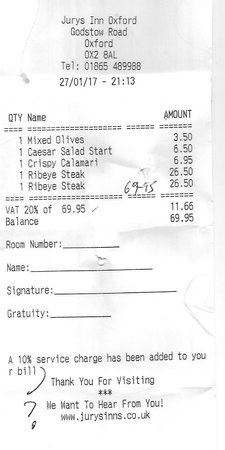
gt_parse: date: 27/01/17
criticals: name: Balance
price: 69.95
store: Jurys Im Oxford
tell: 01865 489988